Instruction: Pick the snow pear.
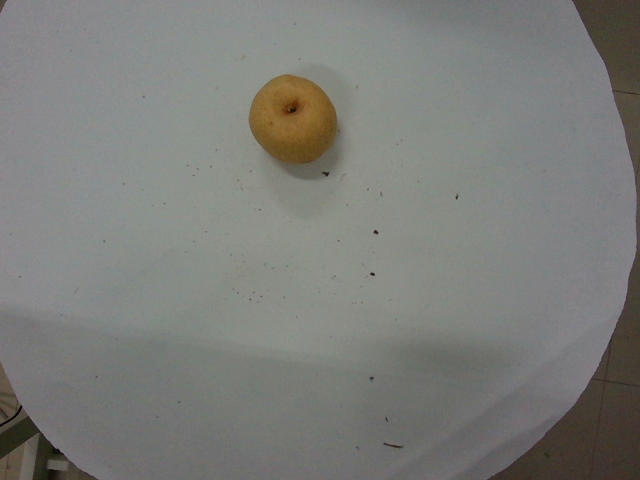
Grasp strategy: vertical